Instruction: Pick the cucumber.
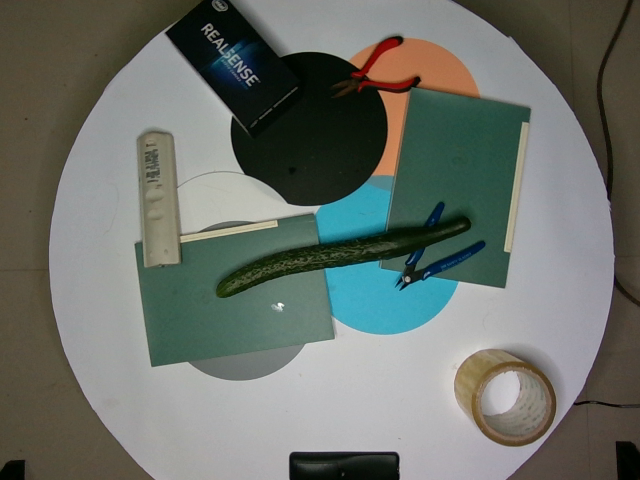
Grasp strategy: vertical